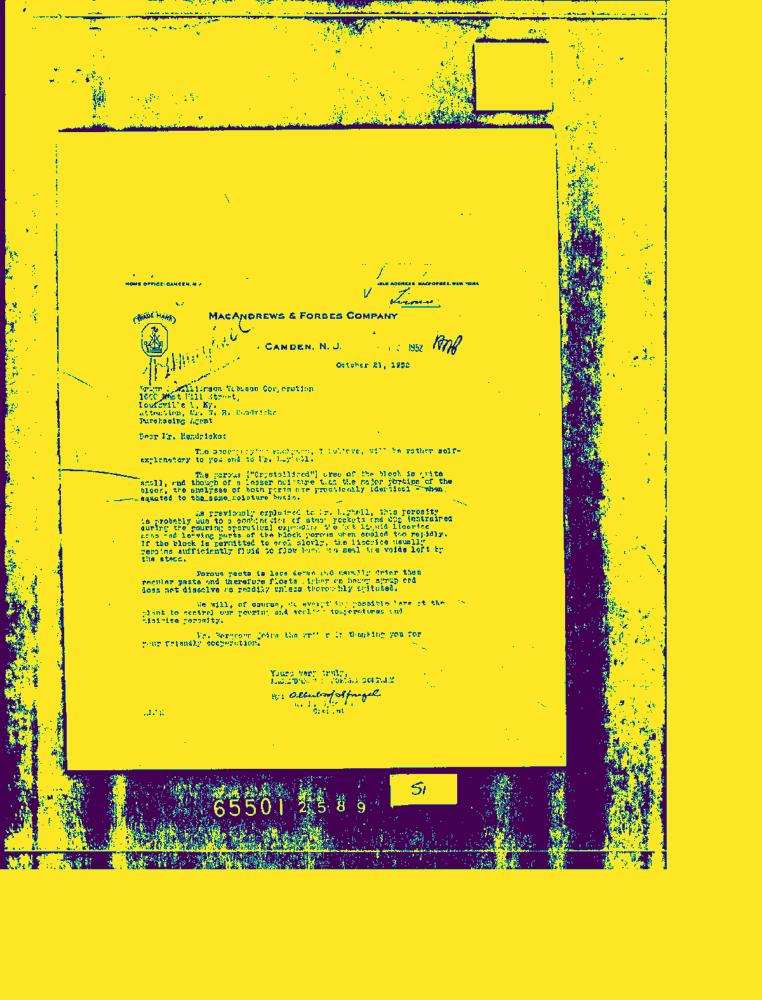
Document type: Letter-Doc